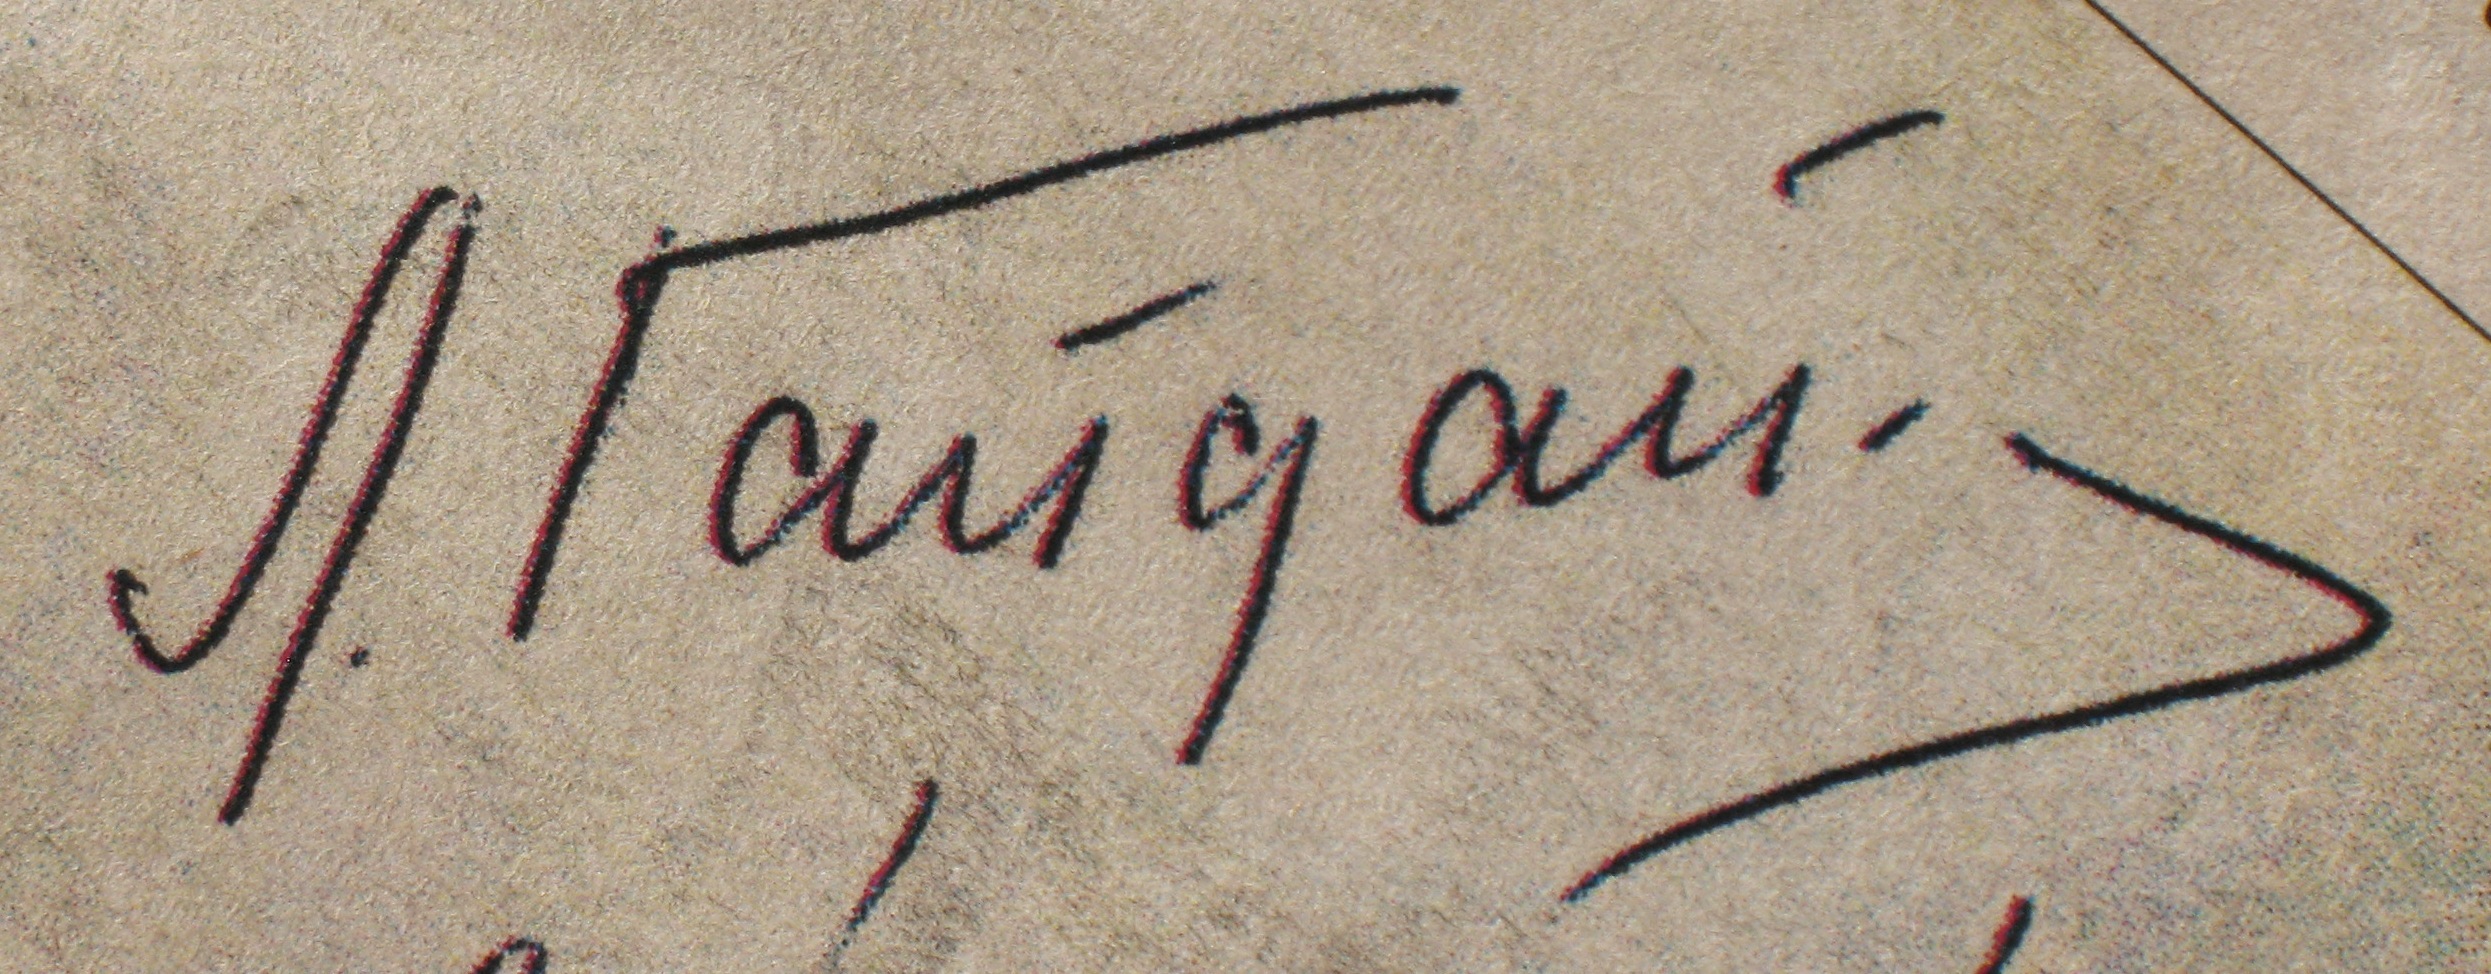
Signature of: leonid gaidai